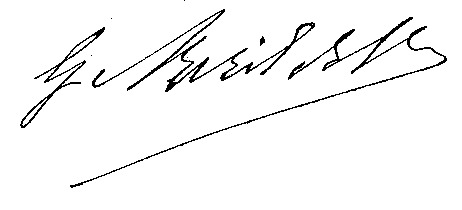
Signature of: adrienne avril de sainte croix